Retrieve the amount in words, amount in figures, name of the payee, date on the cheque, and the bank name from the image.
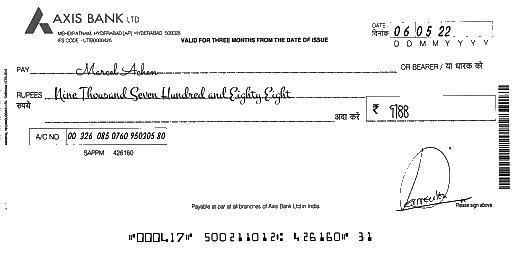
amt_in_words: Nine Thousand Seven Hundred and Eighty Eight
amt_in_figures: 9788
payee_name: Marcel Achen
bank_name: AXIS BANK
cheque_date: 06/05/22